Question: What jurisdiction, city, or county is the document associated with?
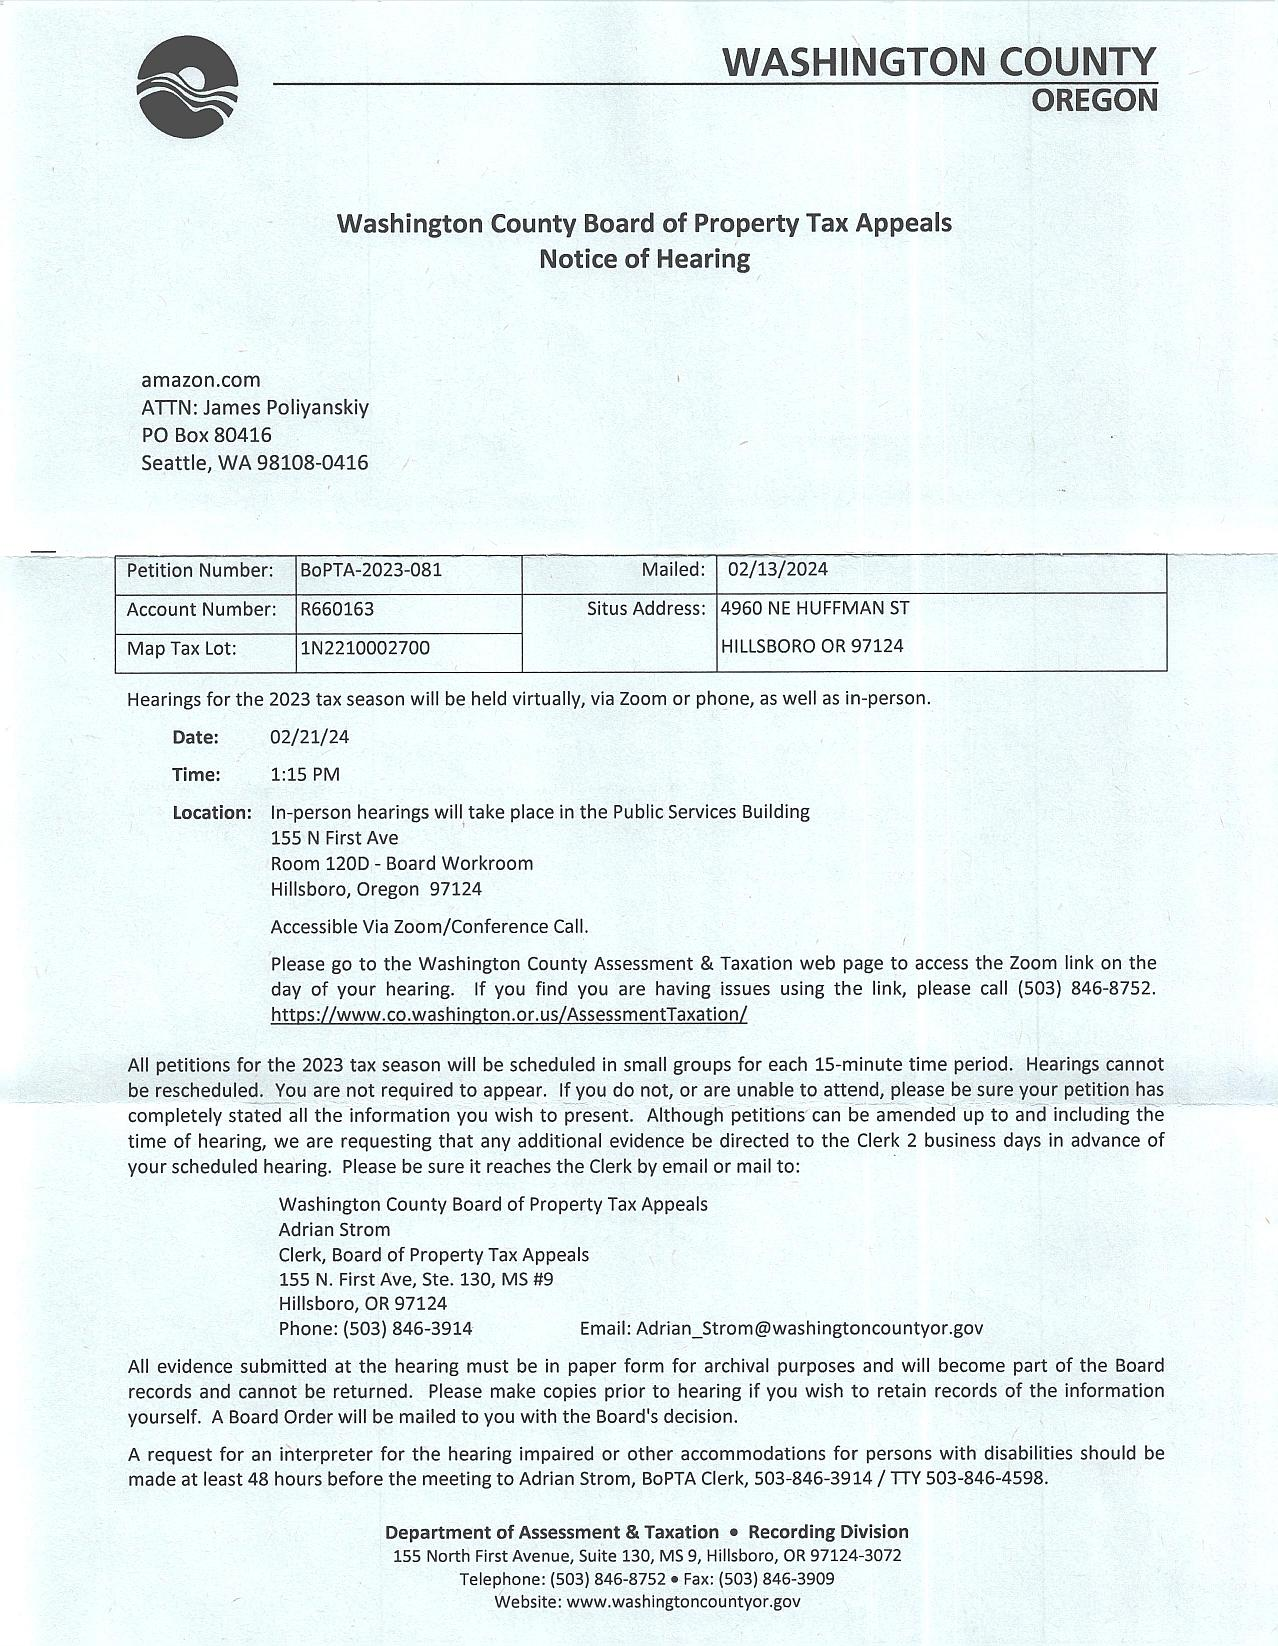
Answer: "Washington County"